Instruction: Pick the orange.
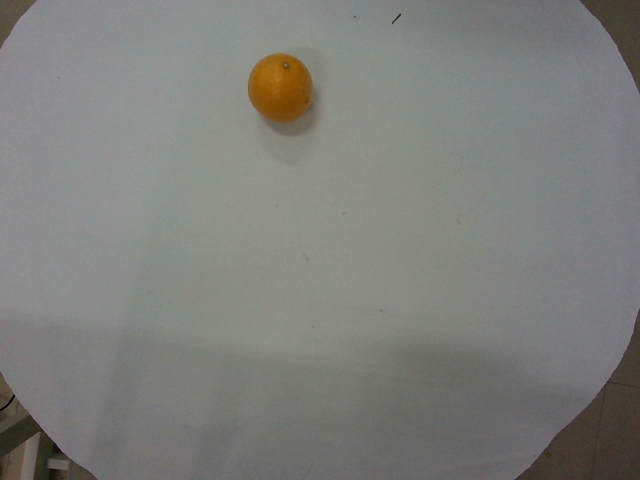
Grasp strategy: vertical